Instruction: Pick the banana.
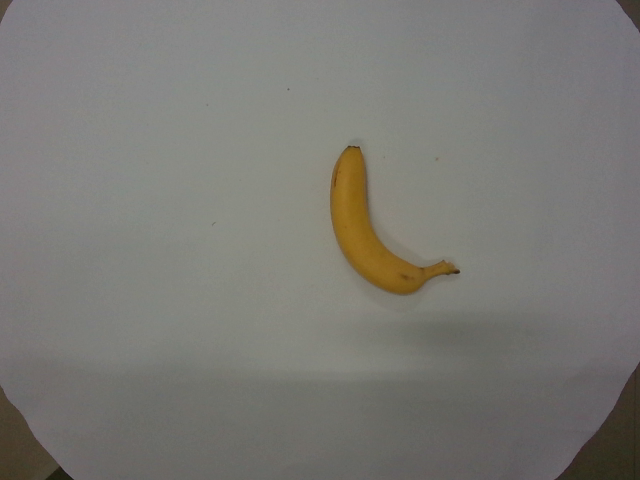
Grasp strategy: vertical